Question: What could the diagnosis suggest?
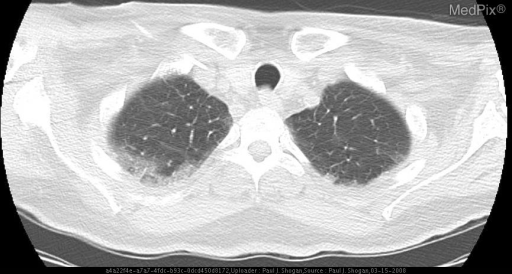
Answer: The possible diagnosis includes •  Pneumocystis jiroveci pneumonia.
•  CMV pneumonia
•  Lymphocytic interstitial pneumonia..